Extract the amount written in words, the amount in digits, the name of the payee, the date on the cheque, and the bank's name from the image.
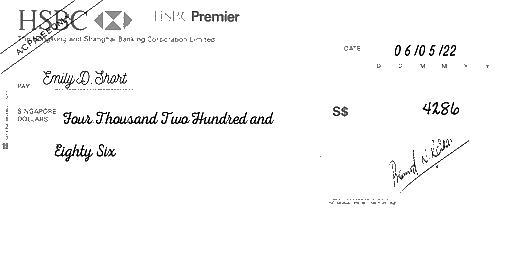
amt_in_words: Four Thousand Two Hundred and Eighty Six
amt_in_figures: 4286
payee_name: Emily D. Short
bank_name: HSBC
cheque_date: 06/05/22